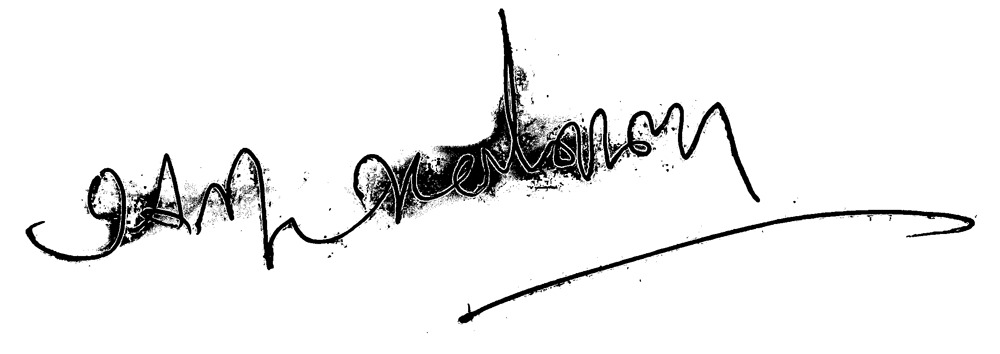
Signature of: prasanna kumar patasani